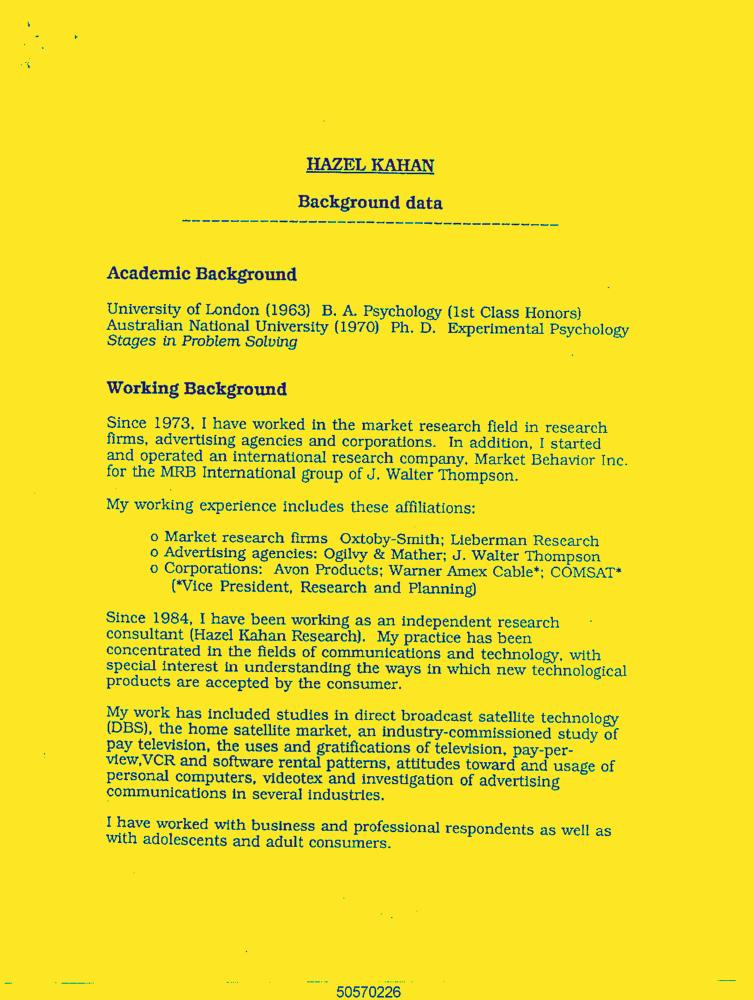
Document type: Resume-Doc